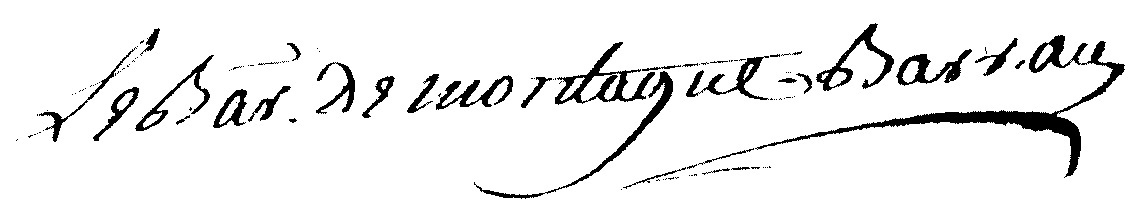
Signature of: pierre elizabeth denis de barrau de montagut